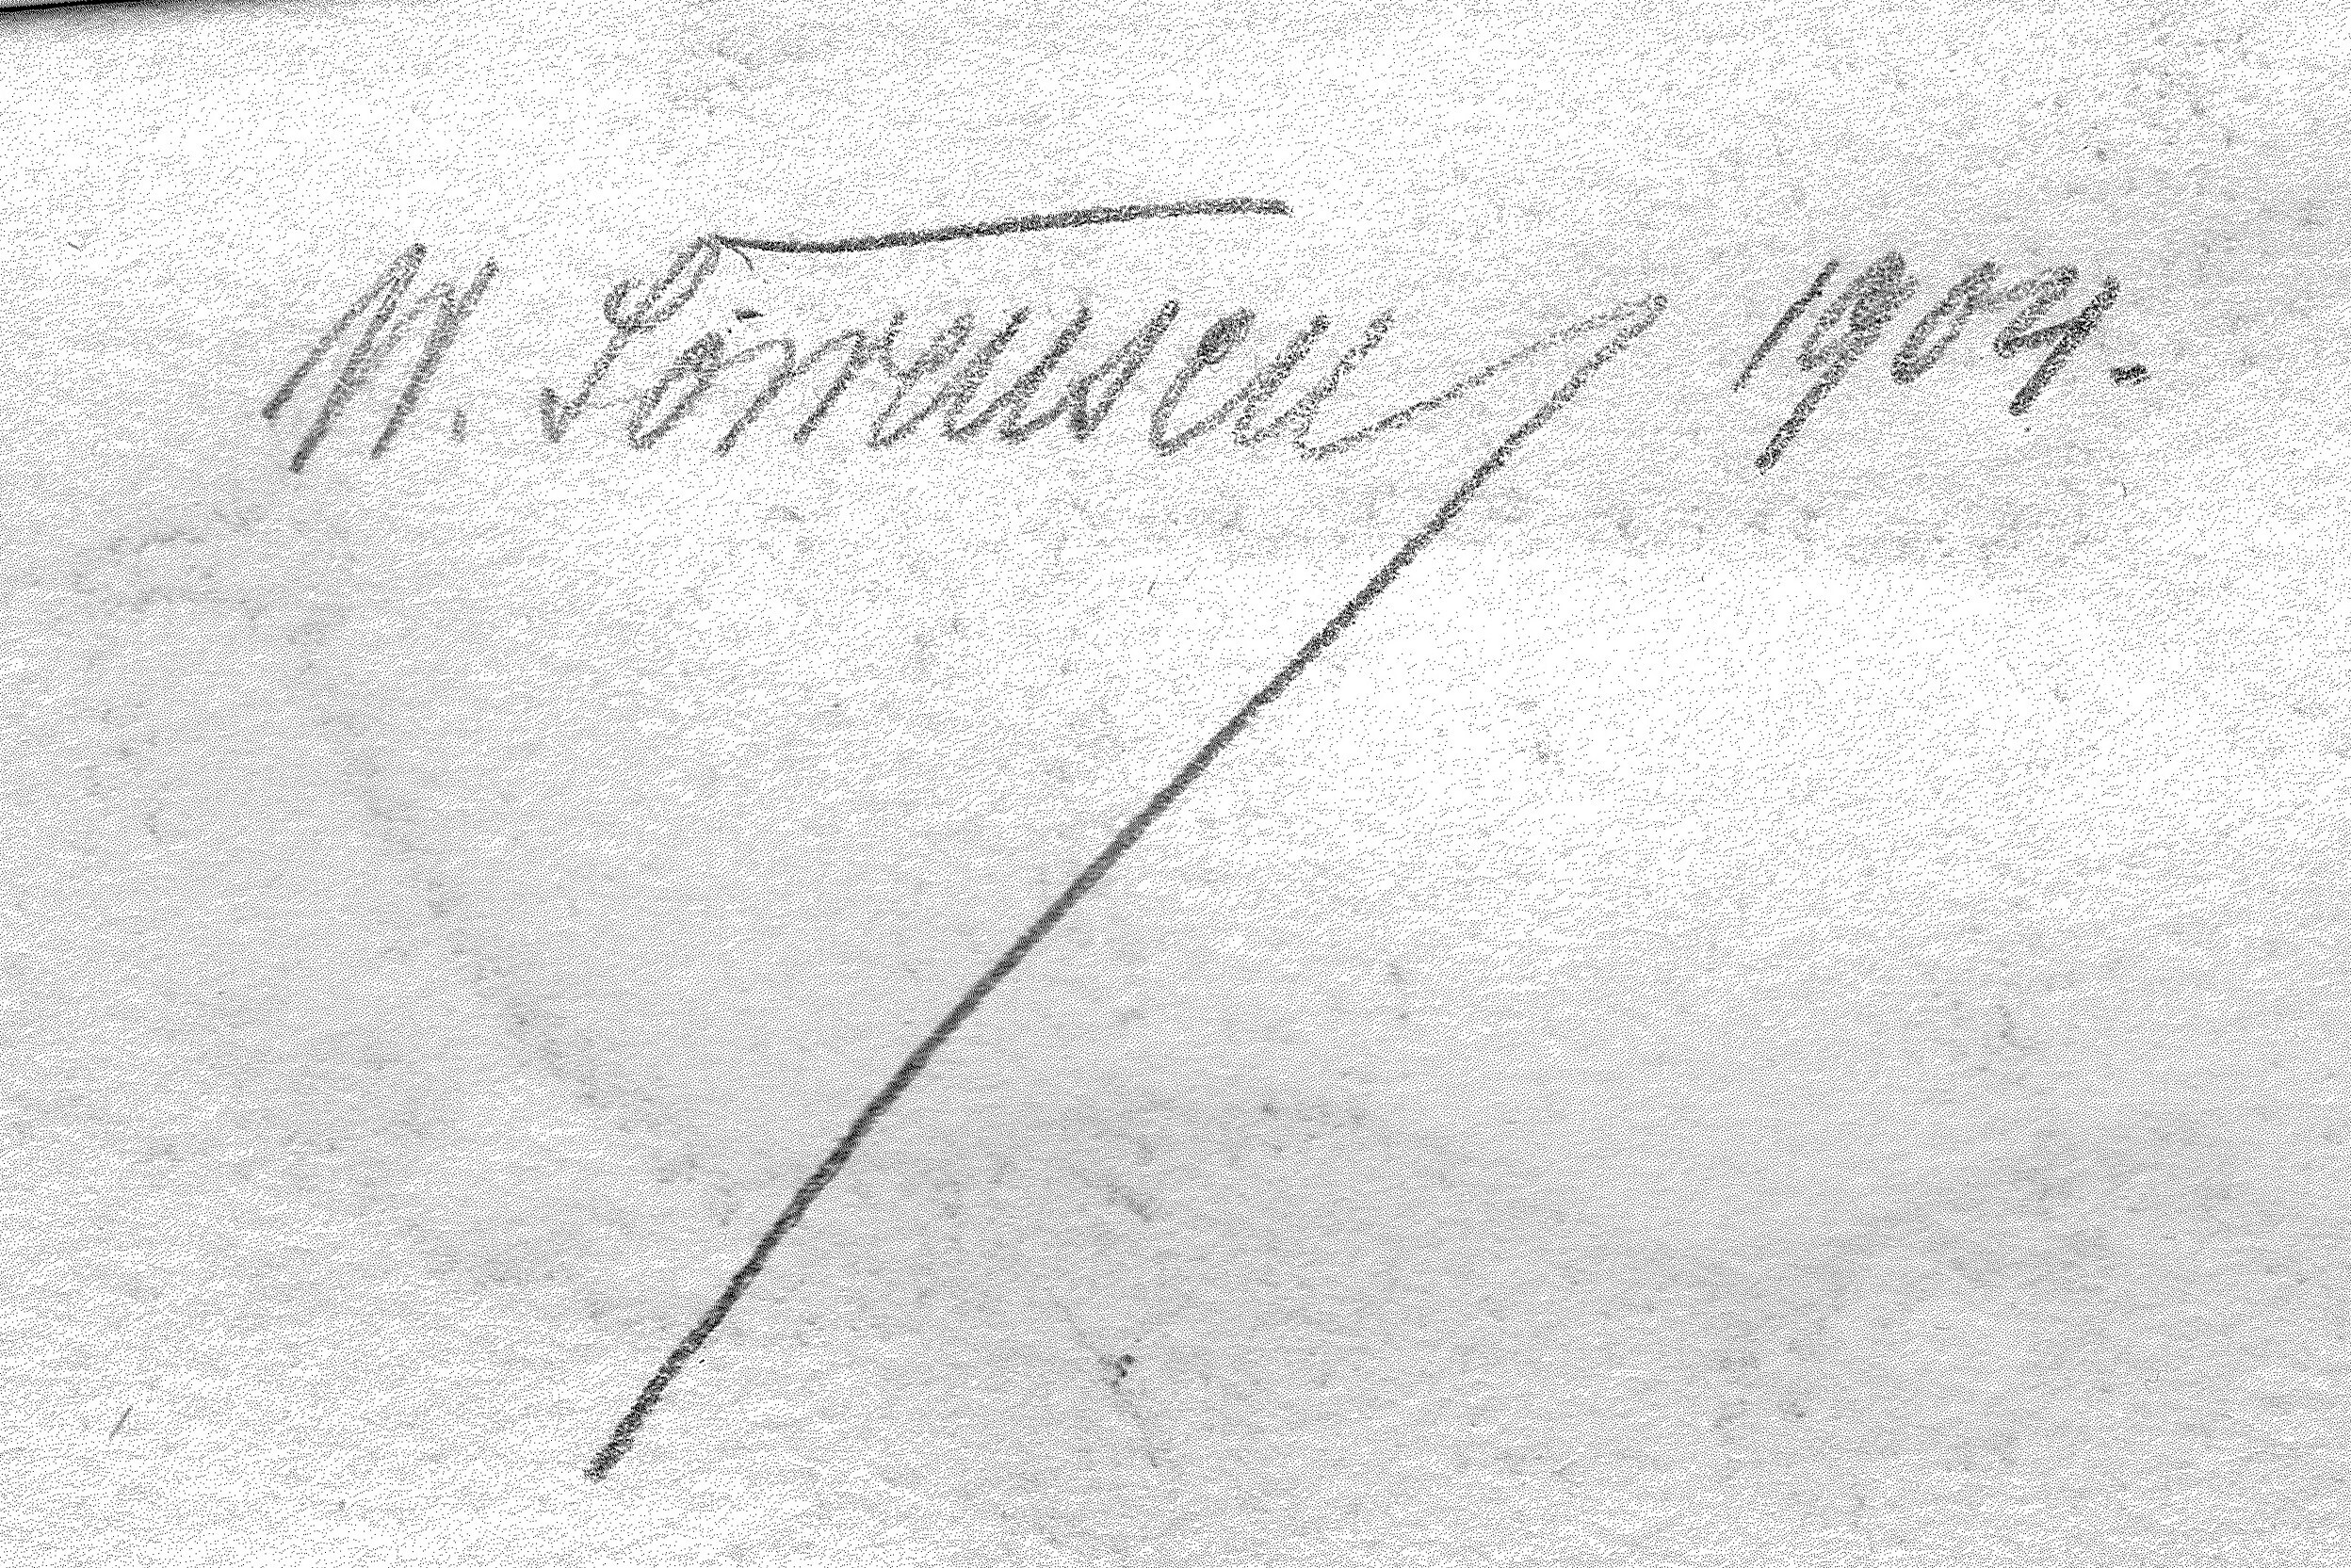
Signature of: wolfgang sörrensen